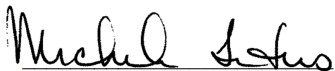
Signature of: michele titus